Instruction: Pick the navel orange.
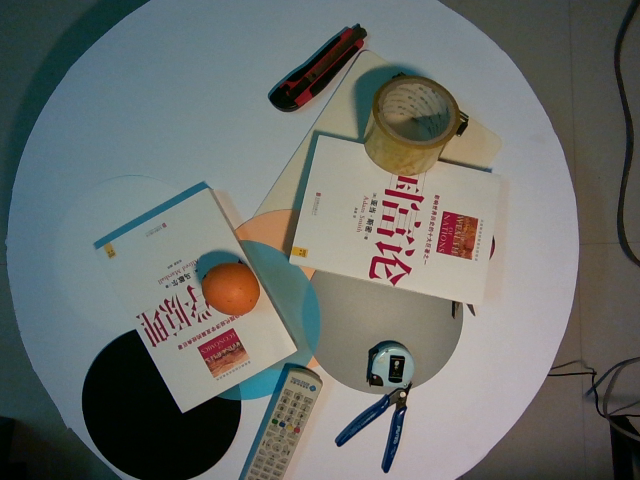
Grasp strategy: vertical